Extract the amount written in words, the amount in digits, the name of the payee, the date on the cheque, and the bank's name from the image.
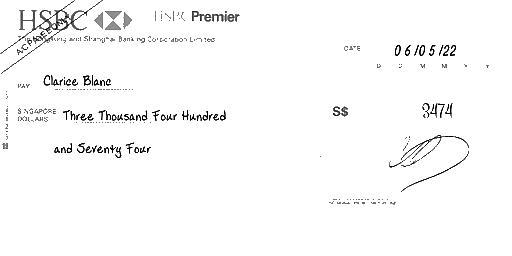
amt_in_words: Three Thousand Four Hundred and Seventy Four
amt_in_figures: 3474
payee_name: Clarice Blanc
bank_name: HSBC
cheque_date: 06/05/22